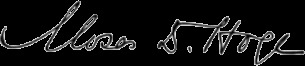
Signature of: moses drury hoge